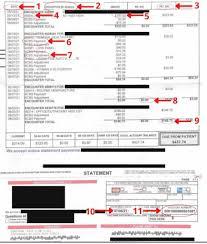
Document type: Invoice